Question: Can you provide the account number mentioned in the document?
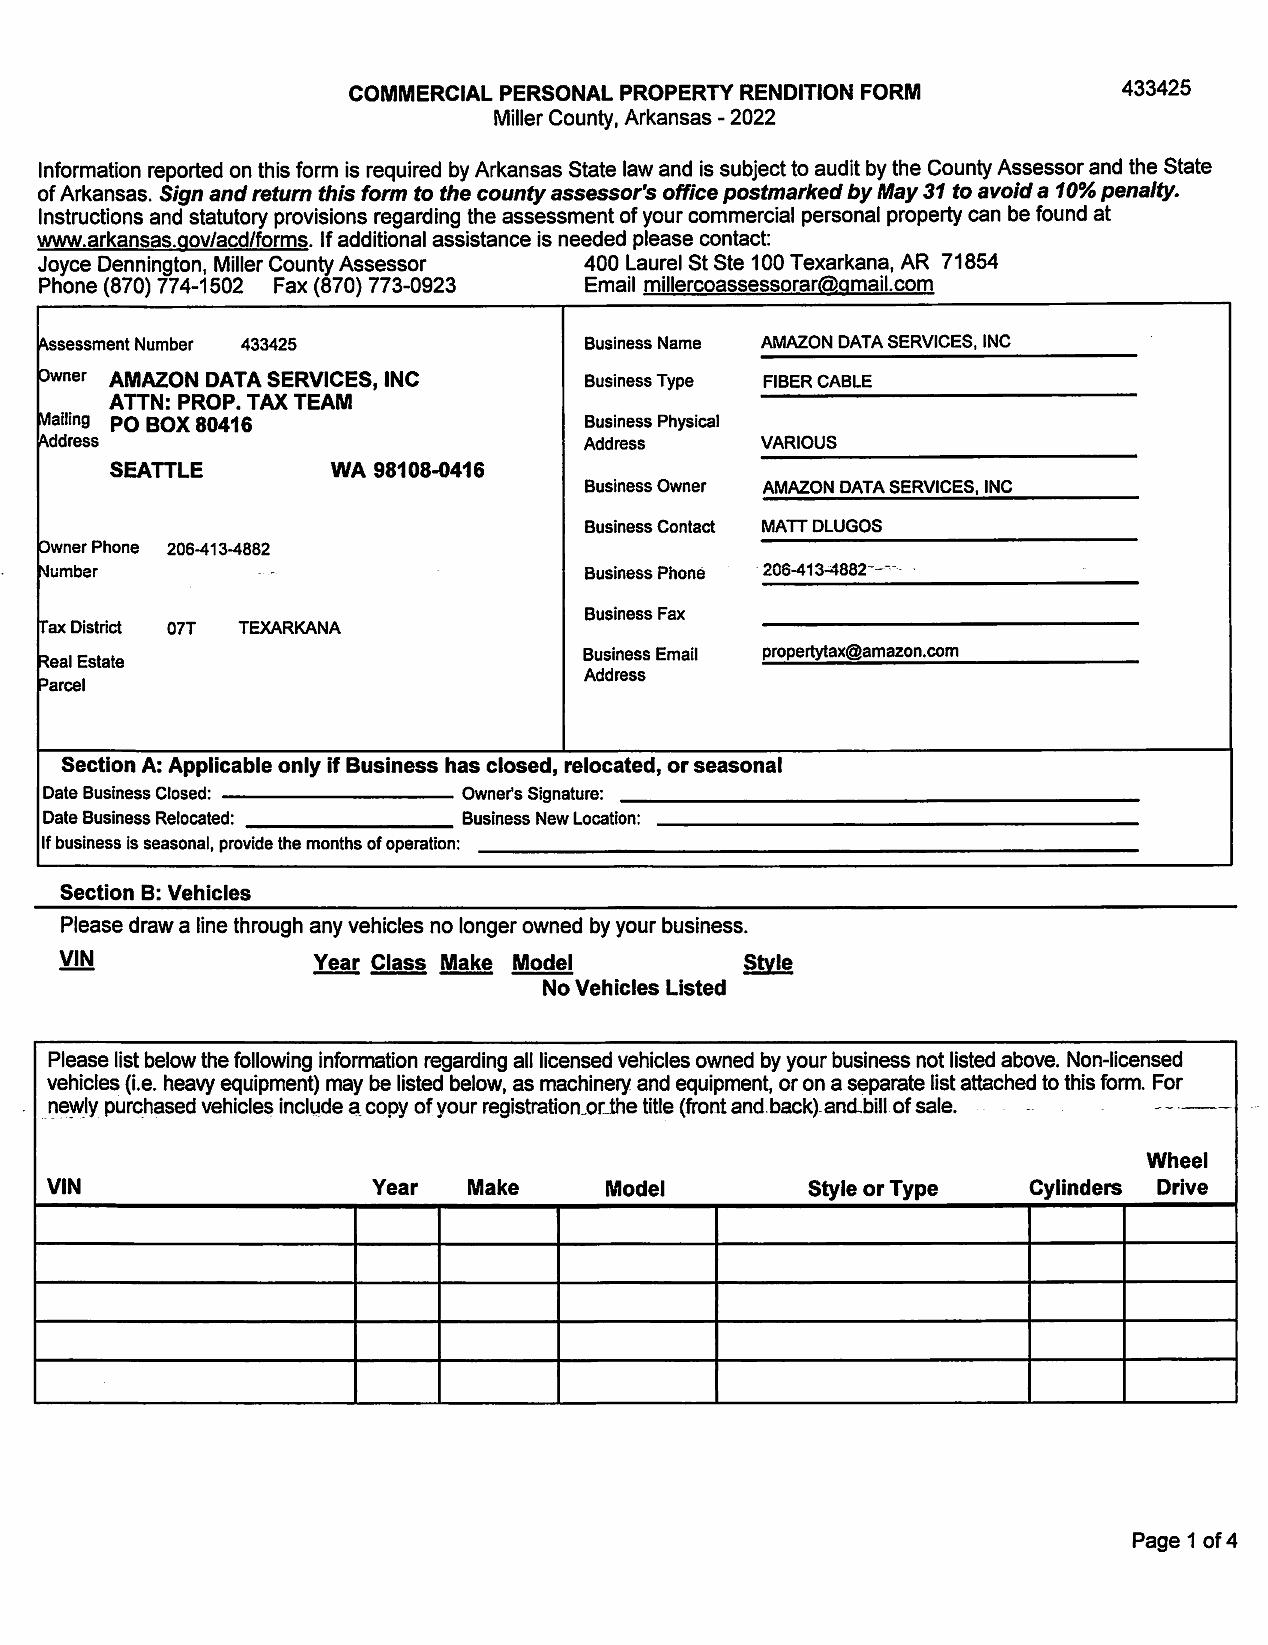
Answer: "433425"